Patient: Female, age 17
A 17-year-old female was diagnosed as pulmonary tuberculosis during a physical examination at the local hospital six months ago. She adopted a therapy of isoniazid, rifampicin, ethambutol and pyrazinamide. During the follow-up, CT scans showed that the original lesions were absorbed gradually while a new 1.4cm x 0.8cm (Figure 6A and B) nodule appeared in the left-superior lobe six months later. The patient denied symptoms of fever, cough, chest pain or weight loss. Laboratory results of ESR, CRP, liver function, tumor markers, GM-test, G-test and autoantibodies related to connective tissue disease were normal. HIV test was negative. IGRAs and tuberculin skin test were positive. CT-guided percutaneous lung biopsy showed tuberculous granuloma. The patient was diagnosed as PR and was continued on the original anti-tuberculosis therapy. The pulmonary mass was reduced to 1.0cm x0.3cm (Figure 6C and D) two months later.
Keywords: mass, paradoxical reaction, tuberculosis
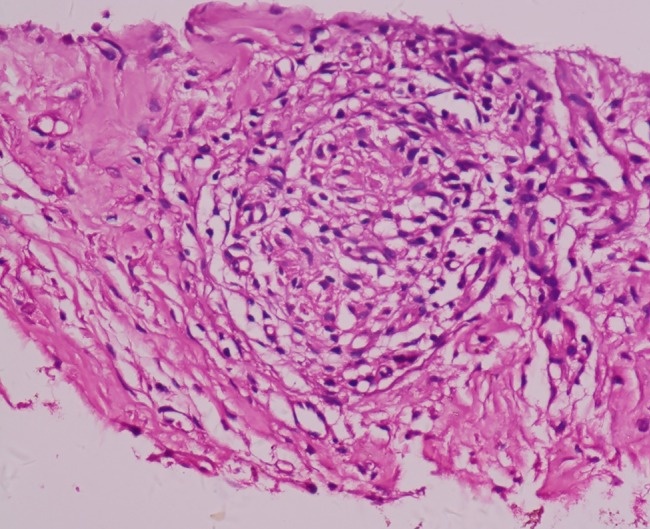